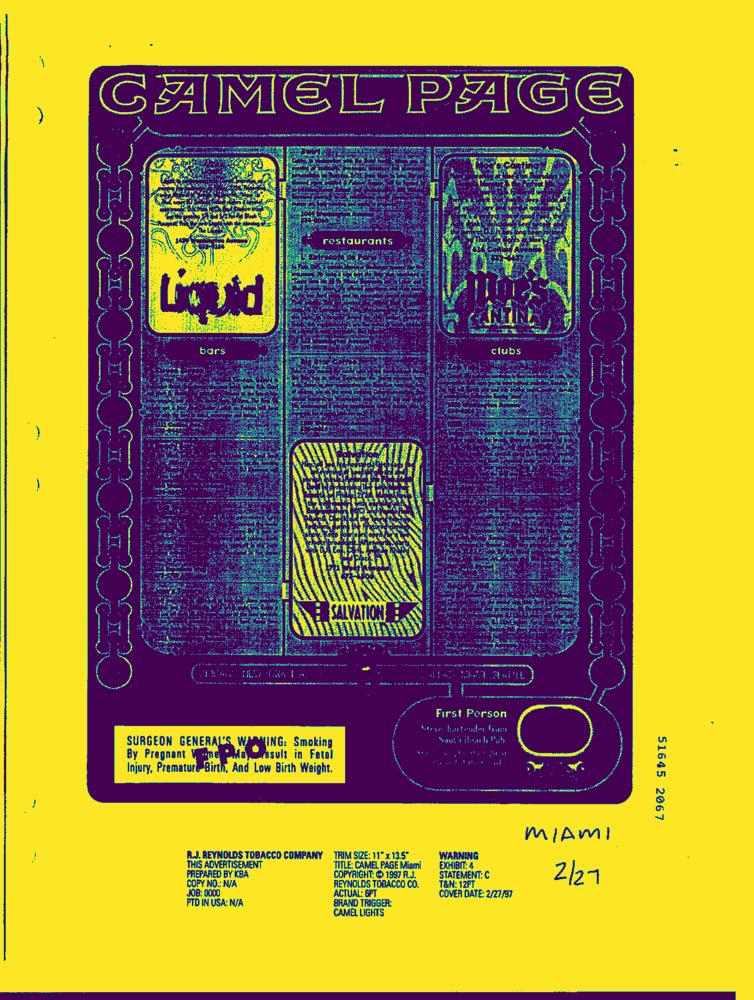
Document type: AD